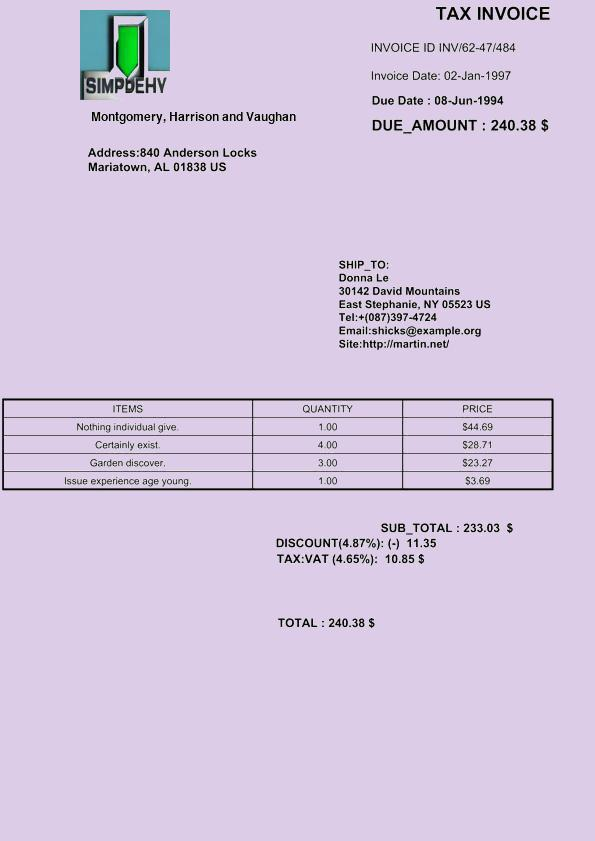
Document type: Invoice